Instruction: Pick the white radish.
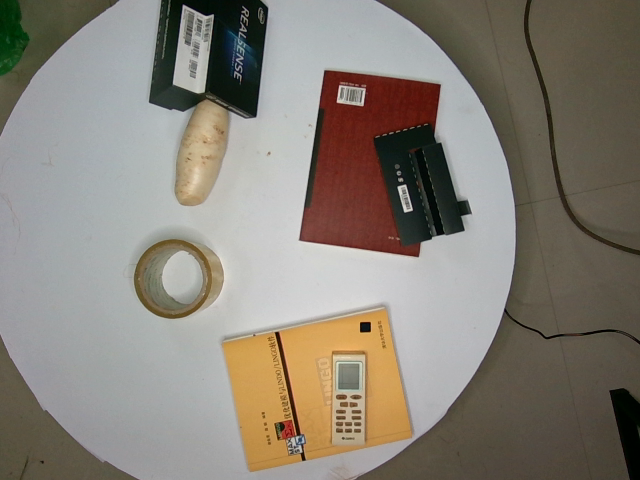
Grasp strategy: vertical